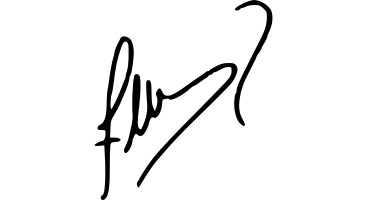
Signature of: francisco gil ortega